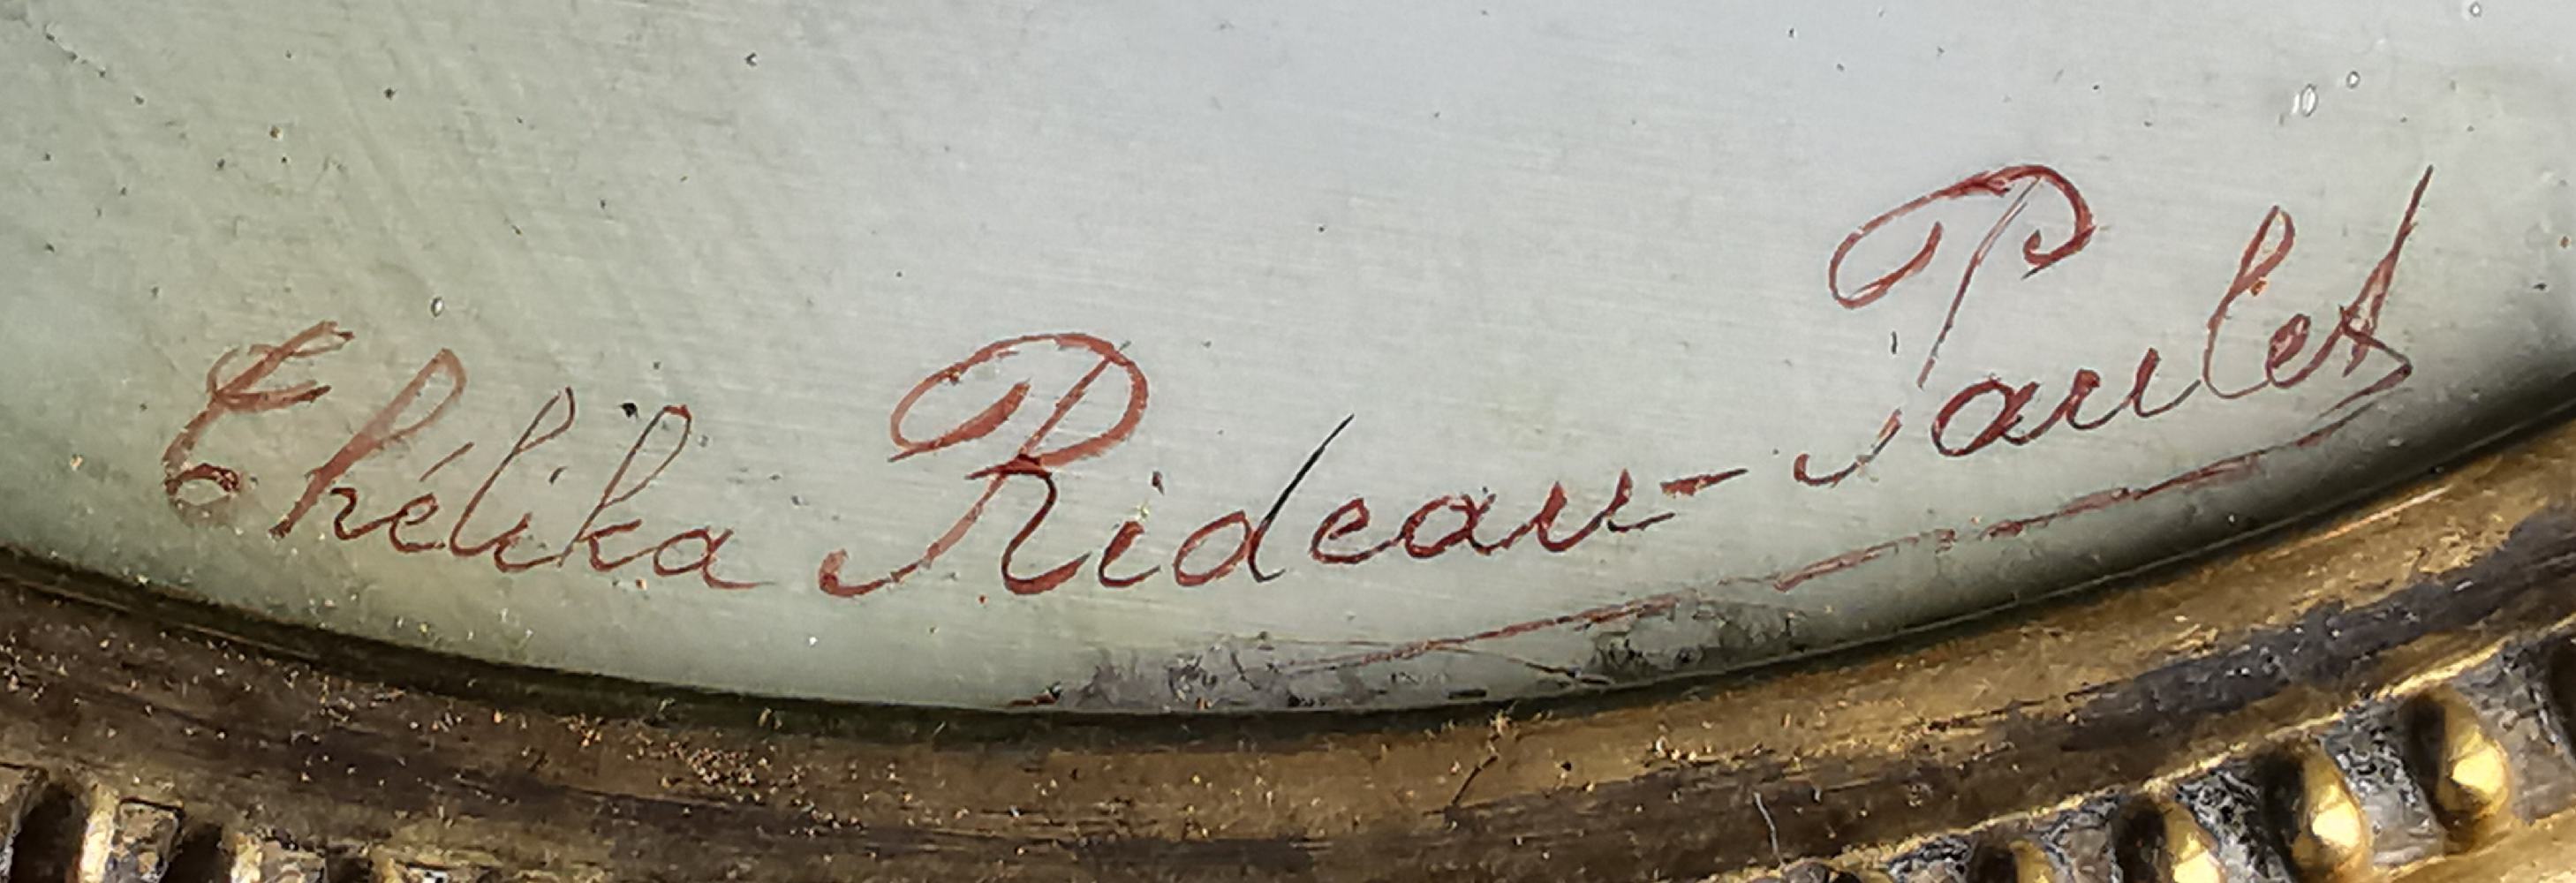
Signature of: marie thélika rideau paulet